Question: What type of tax is indicated in the document, personal property or real estate?
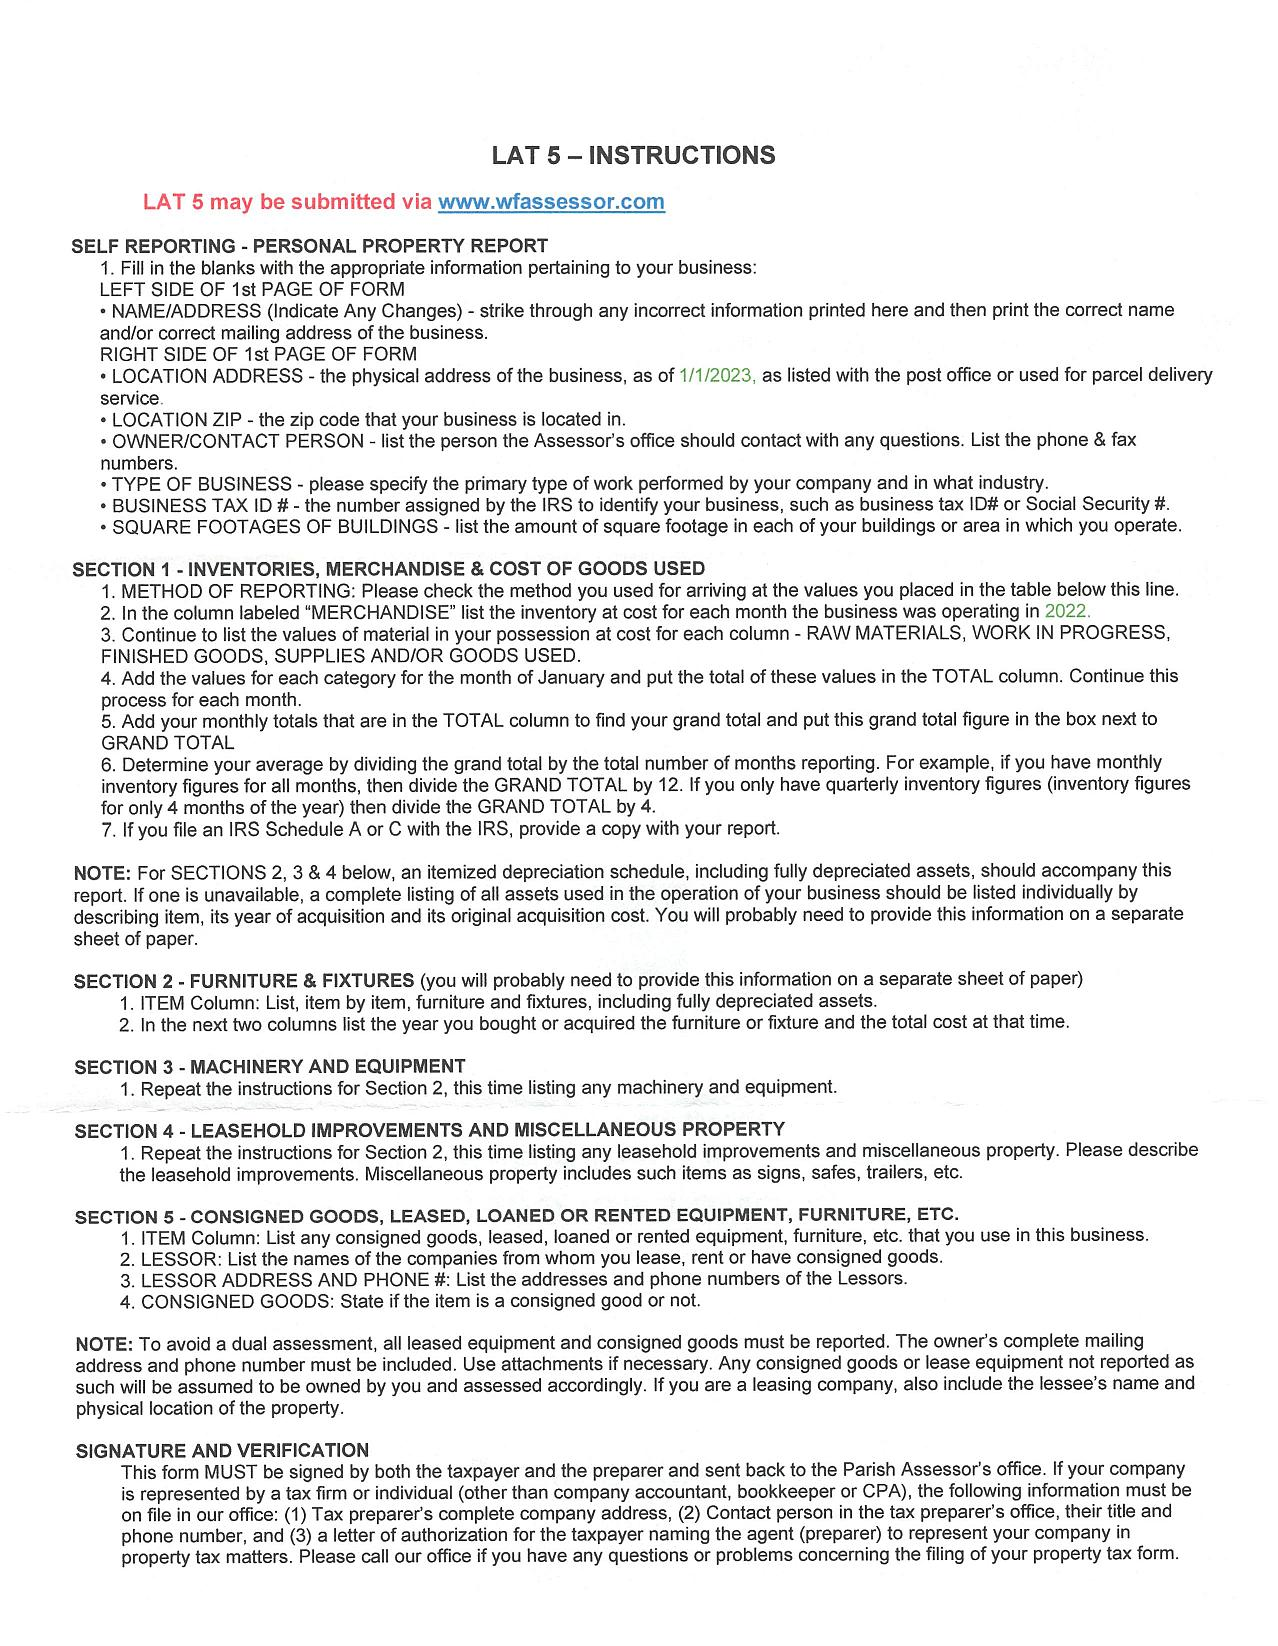
Answer: "Personal Property"